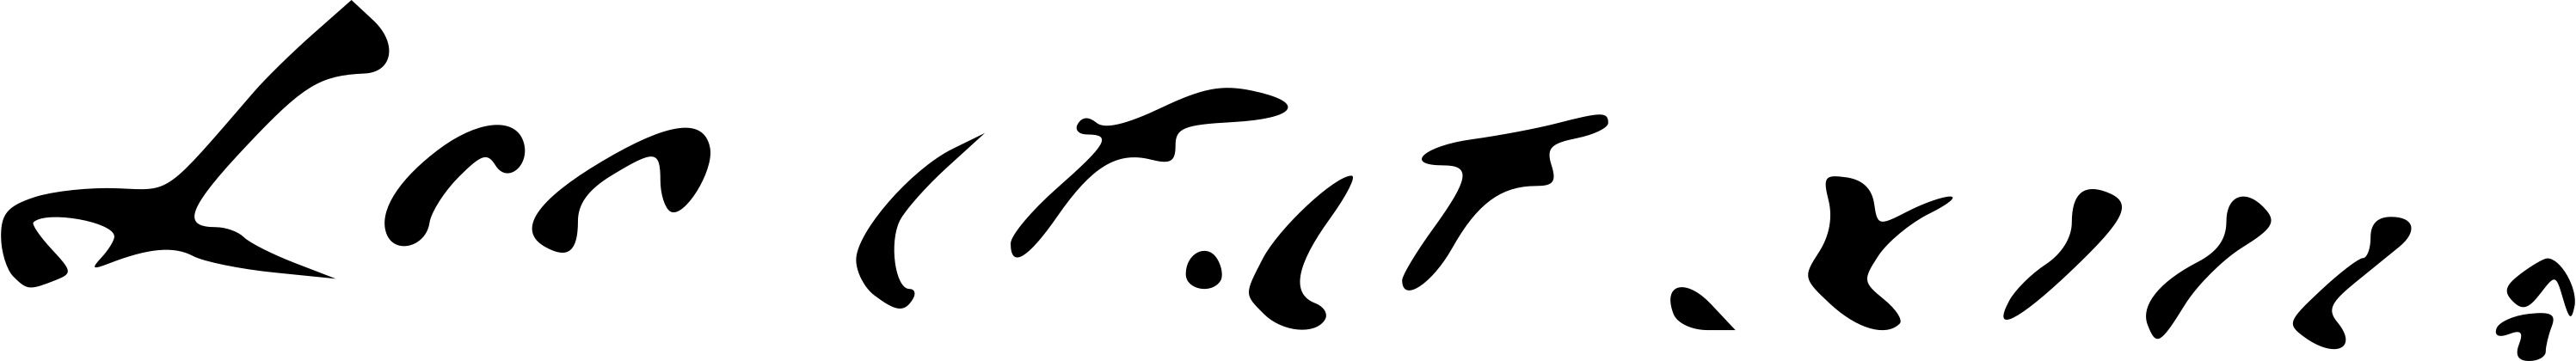
Signature of: leo xiii